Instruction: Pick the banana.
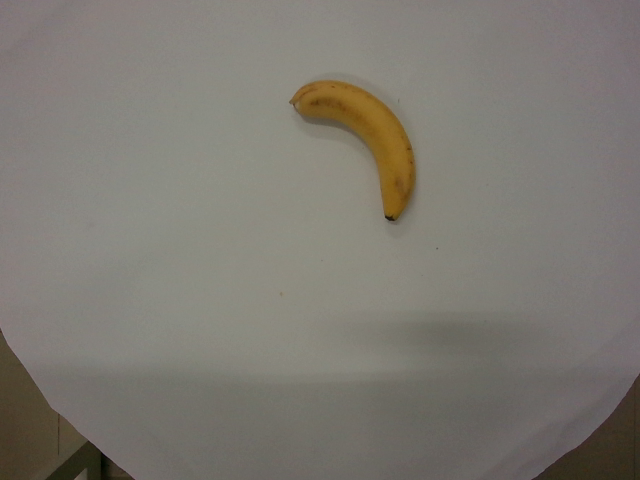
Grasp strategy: vertical